Question: Describe the condition in detail:
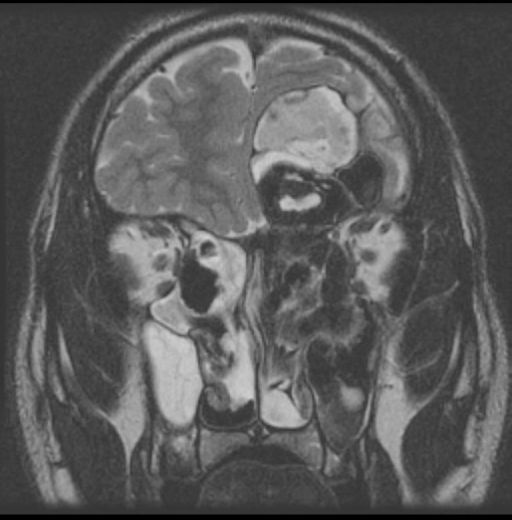
Answer: The disease is discussed as: Lesions/Condition: Nasal sinus aspergillosis

Synonyms: Fungal sinusitis

Associations/Predisposing  Factors: Immunocompromised (invasive fungal sinusitis), Anatomic abnormalities (mycetomas may occur after sinus surgery), Atopic  patients (allergic fungal sinusitis)

Demographics:

   -Mycetoma: Equal in race and gender, may occur at any age
   -Invasive Fungal Sinusitis: Typically immune compromised    adults
   -Allergic fungal sinusitis:  Most common in young adults.  There is a slight male predominance.

Gross Pathology:
  -Mycetoma: Cheesy, semisolid mass
  -Invasive Fungal Sinusitis: Necrotic tissue
  -Allergic Fungal sinusitis: Brownish or green-black thick mucous with "cottage cheese" consistency

Histology:
 -Mycetoma:Fungal hyphae that are tightly packed without allergic mucin.  No tissue invasion.  Calcification can be seen within.
 -Invasive fungal sinusitis: Invasion of mucosa and blood vessels by fungal hyphae. Mucormycosis is the other common organism.
 -Allergic fungal sinusitis: Non-invasive fungi along with eosinophils.  Charcot-Leyden crystals are seen, which are needle-shaped crystalline structures that represent breakdown products of eosinophils.  Other fungi that can also cause: Curvularia, Bipolaris, Fusarium, and Pseudallescheria.

Special  Stains: Gomori methenamine silver

Radiology:

-Invasive Fungal Sinusitis: In patients with invasive fungal sinusitis bone destruction and soft tissue invasion are seen (infiltration of periantral and retroantral fat). On CT bone erosion as well as complete or partial opacification of the affected sinus is seen. CT angiography may reveal vessel involvement (dissection, narrowing, occlusion). Variable signal is seen on T1 and T2.  On post contrast imaging enhancement of the involved tissues is seen.

-Allergic Fungal Sinusitis: On CT, allergic fungal sinusitis typically shows high density material within the sinuses.  On MRI there is low T1 and T2 weighted signal in the sinuses. The peripheral inflamed mucosa will enhance on post contrast imaging.

-Mycetoma: In patients who are otherwise healthy, occasionally a mycetoma may develop. This sometimes occurs afer the chang in the local sinus microenvironment, as can be seen after sinus surgery or radiation therapy. This involves one sinonasal cavity, and on CT is seen as a focal mass within the sinus lumen.  It typically has areas of high density and may have calcification.  The adjacent bone is thick and sclerotic as a result of chronic inflammation. After the administration of contrast, the inflamed mucosa at the periphery of the sinus may enhance.  On MRI, a low signal mass on both T1 and T2 is seen within the sinus.  Occasionally, on T2 the signal may be so low as to be mistaken for air.

Prognosis  and  Treatment:
-Mycetoma: Surgical excision curative
-Invasive Fungal Sinusitis: Radical debridment, IV amphotericin B, with use of itraconazole as long-term suppressive treatment.  Acute fungal sinusitis is life-threatening and can be lethal within a matter of hours.
-Allergic Fungal Sinusitis: May be treated with topical and systemic antifungal agents along with topical steroids and saline irrigation.  Also, may undergo surgical debridement.
---------------------------------------------------------
eMedicine Topic - http://www.emedicine.com/ent/topic510.htm